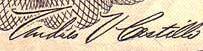
Signature of: andres castillo